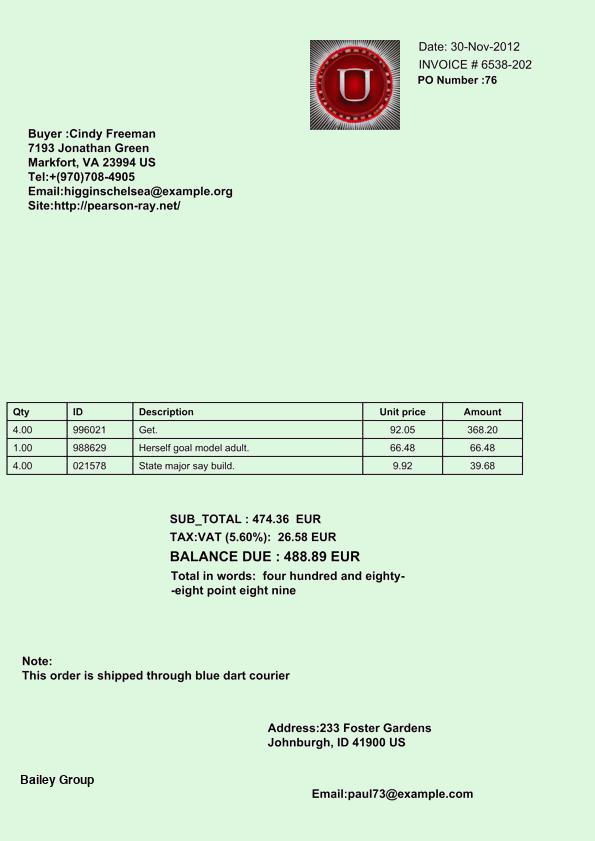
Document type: Invoice